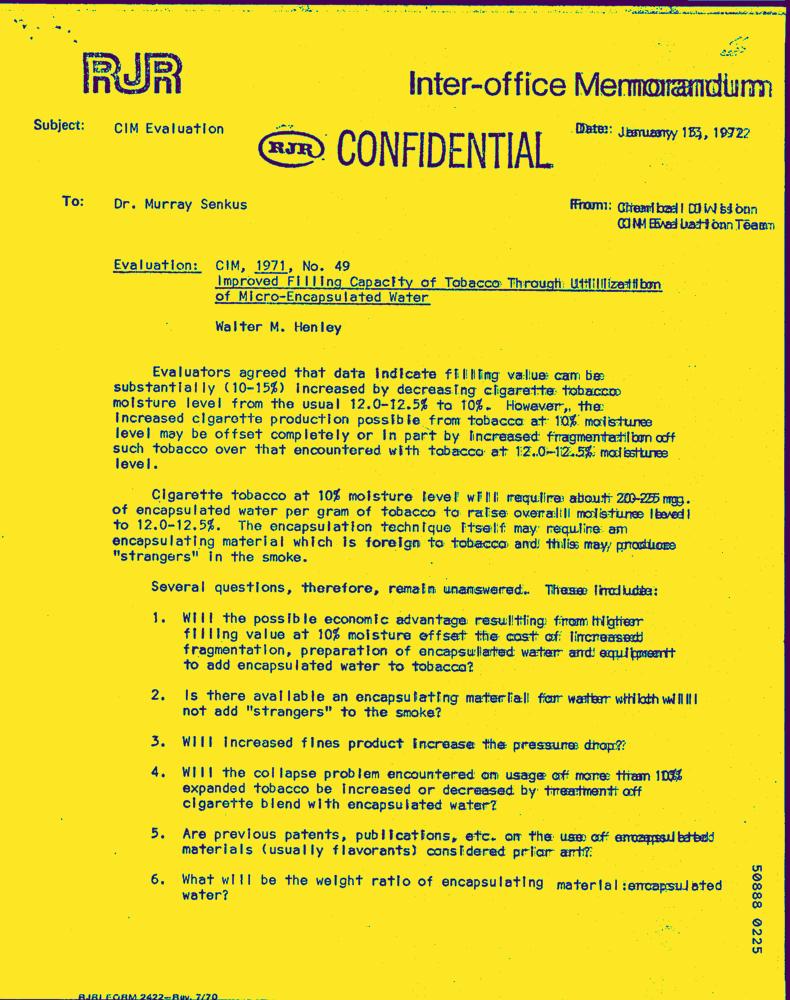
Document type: Letter-Doc